Question: What might the diagnosis be?
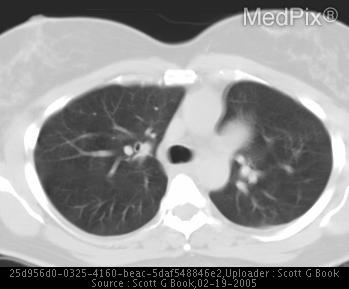
Answer: The possible diagnosis includes For leftward deviation of heart on plain radiograph:

• Chest wall deformities: pectus excavatum
• Post surgical: volume loss
• Congenital heart disease with right vent hypertrophy
• Surgical or congenital abscence of the pericardium.